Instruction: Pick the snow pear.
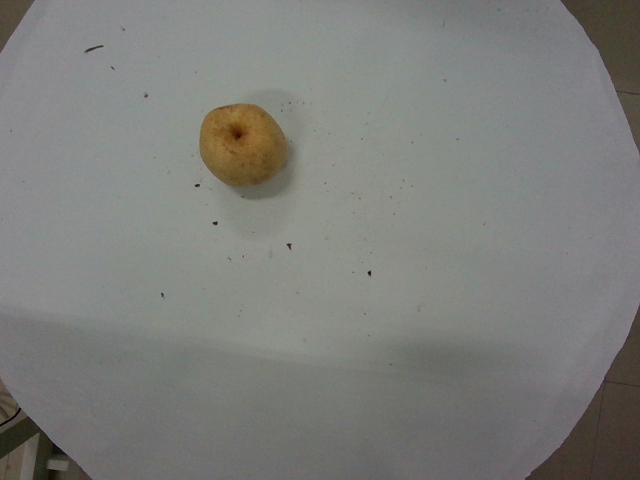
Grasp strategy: vertical